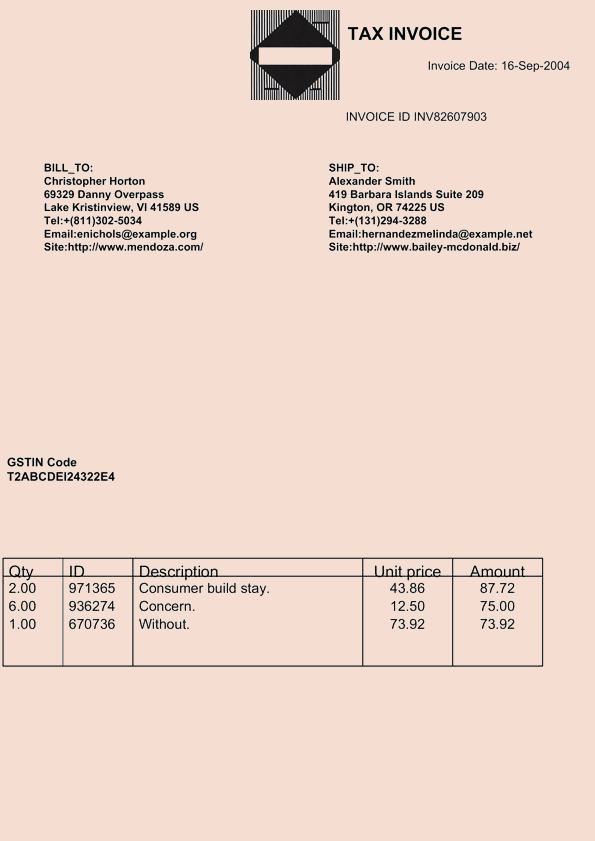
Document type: Invoice